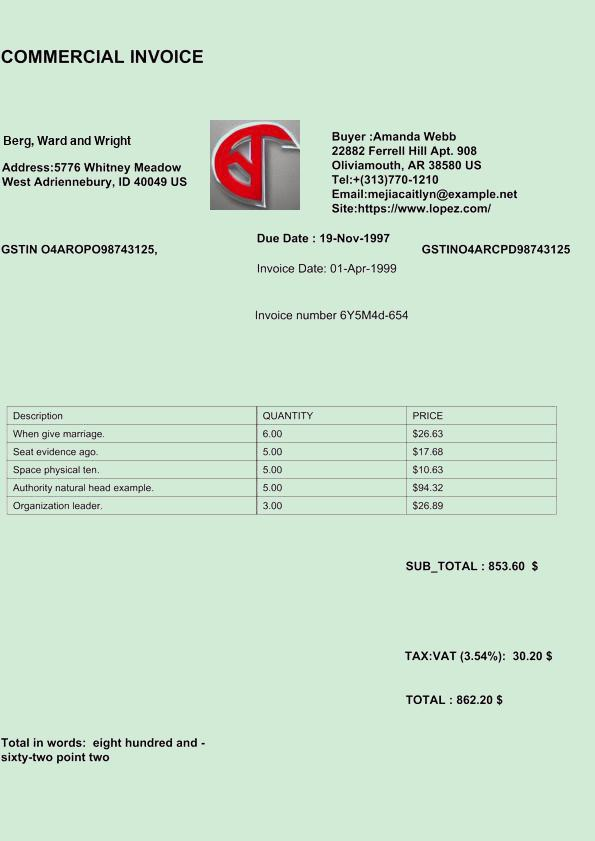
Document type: Invoice